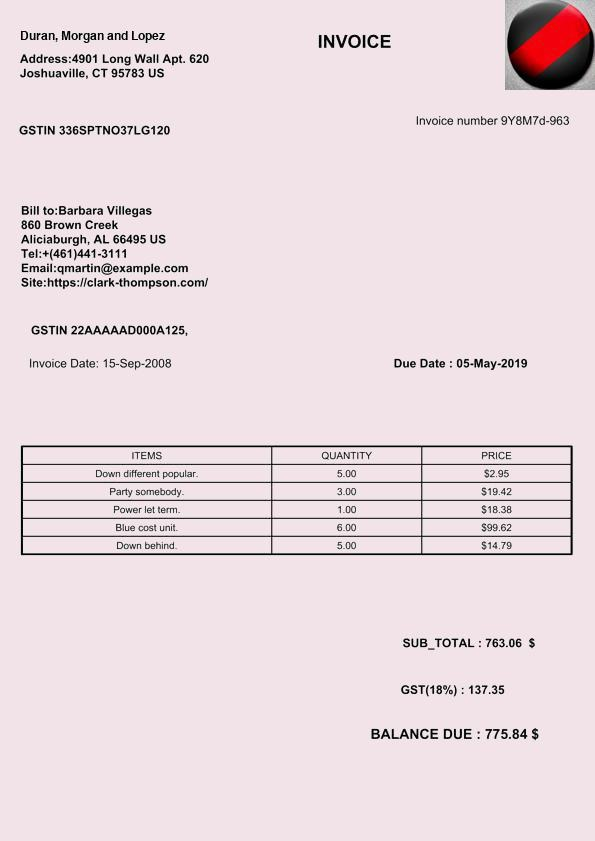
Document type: Invoice